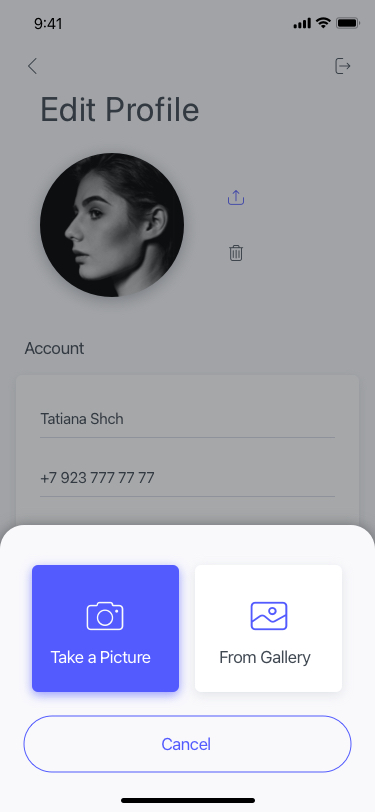
Text in this UI design:
Update Profile
Remove Account
Tatiana Shch
+7 923 777 77 77
shcheplyakhina@gmail.com
Account
Edit Profile
Cancel
Take a Picture
From Gallery